Question: What was observed in the imaging?
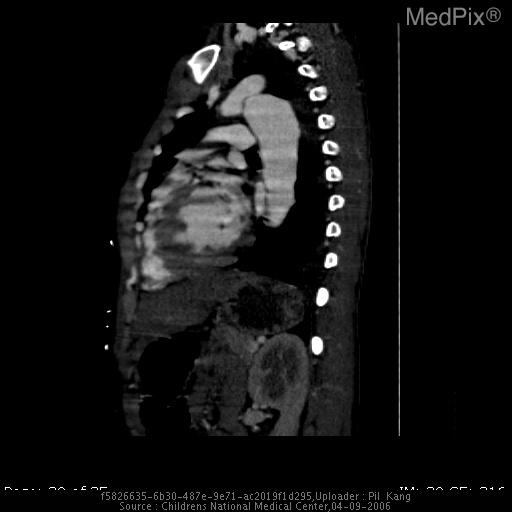
Answer: The imaging shows PA view of the chest demonstrates an abnormal contour to the aortic knob, with a focal indentation, with prominence of the descending aorta distal to this region.

Axial contrast-enhanced CT examination of the chest demonstrates a focal narrowing of the aorta just distal to the ostium of the left subclavian artery with post-stenotic dilation of the descending thoracic aorta, consistent with coarctation of the aorta.  Note also the enlarged collateral vessels in the internal mammary and subcostal distributions. Contrast-enhanced axial CT images and oblique sagittal reconstructed images of the chest demonstrates a focal narrowing of the aorta just distal to the ostium of the left subclavian artery with post-stenotic dilation of the descending thoracic aorta, consistent with coarctation of the aorta..